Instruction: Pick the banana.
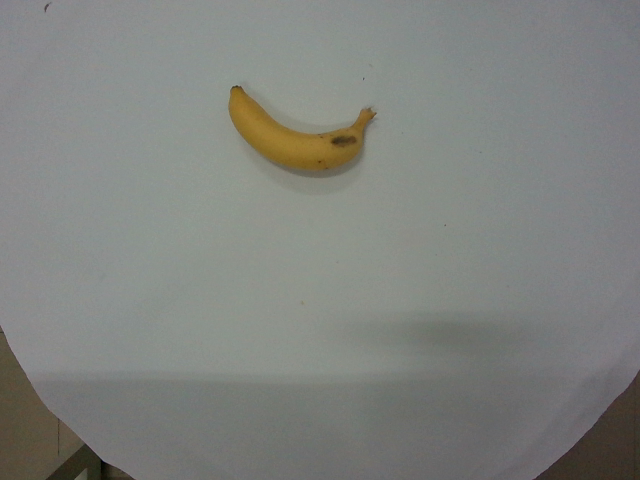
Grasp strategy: vertical